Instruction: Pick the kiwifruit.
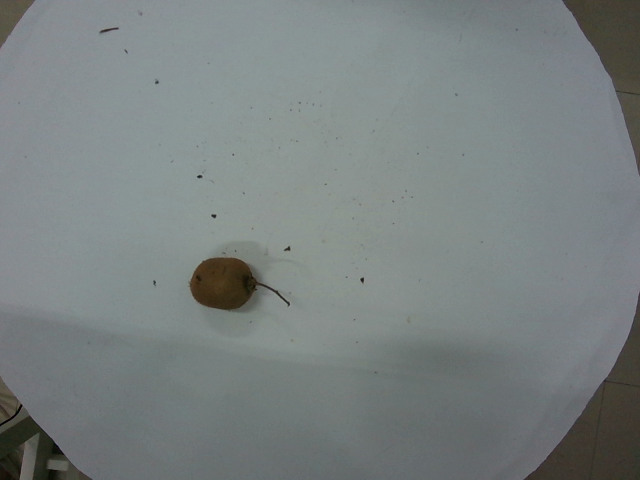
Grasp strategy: vertical